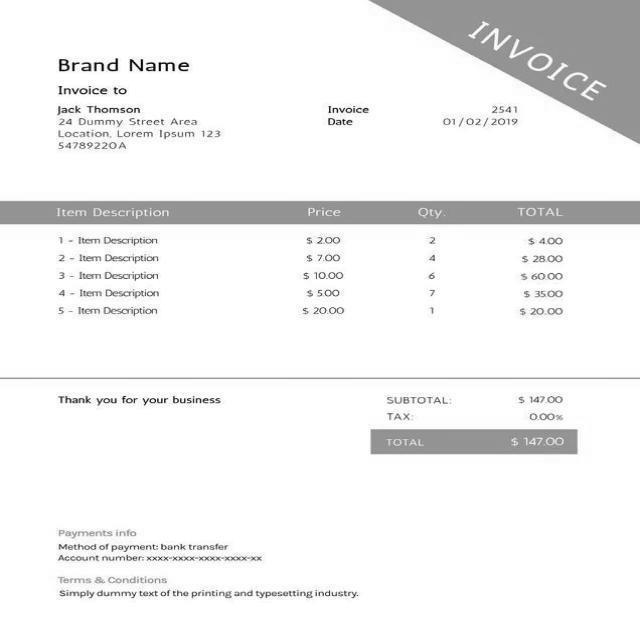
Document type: Invoice